Question: What type of tax is indicated in the document, personal property or real estate?
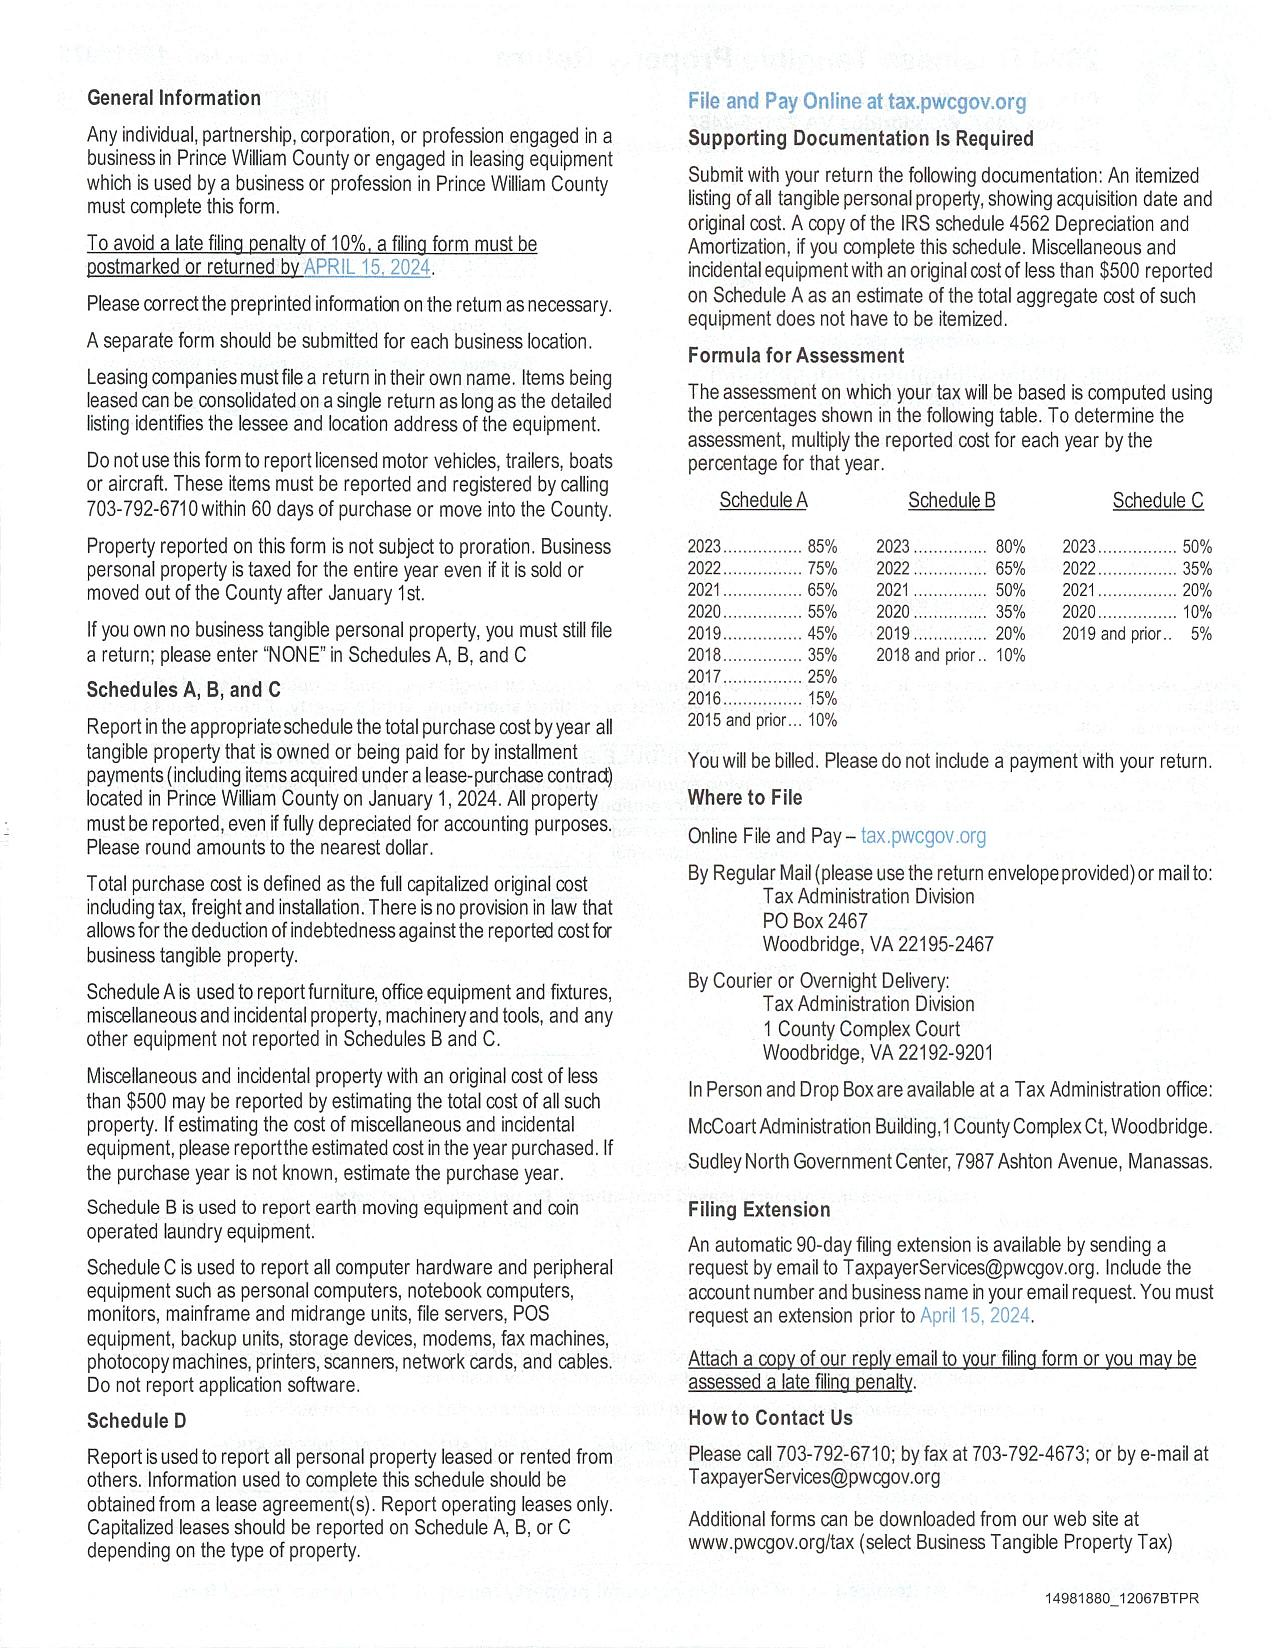
Answer: "Personal Property Tax"